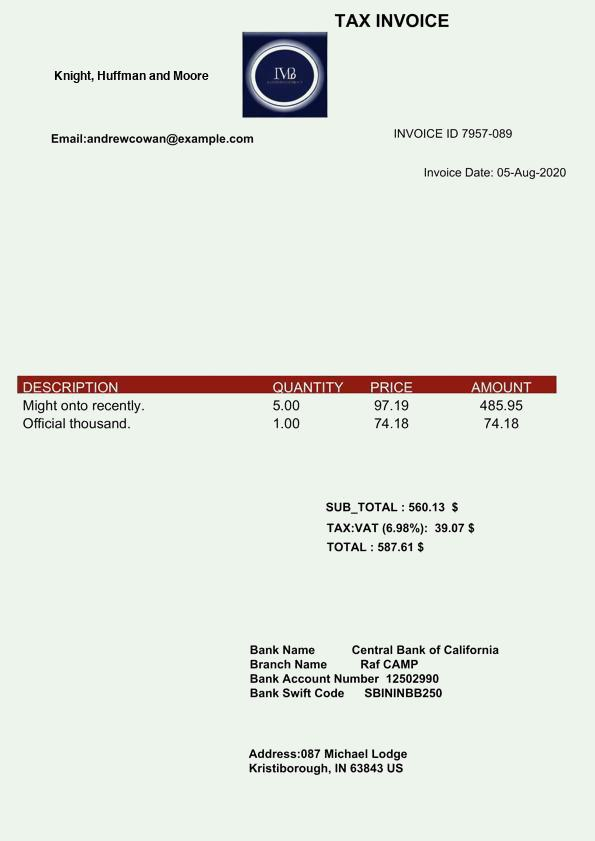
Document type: Invoice